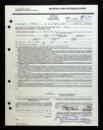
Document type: Invoice